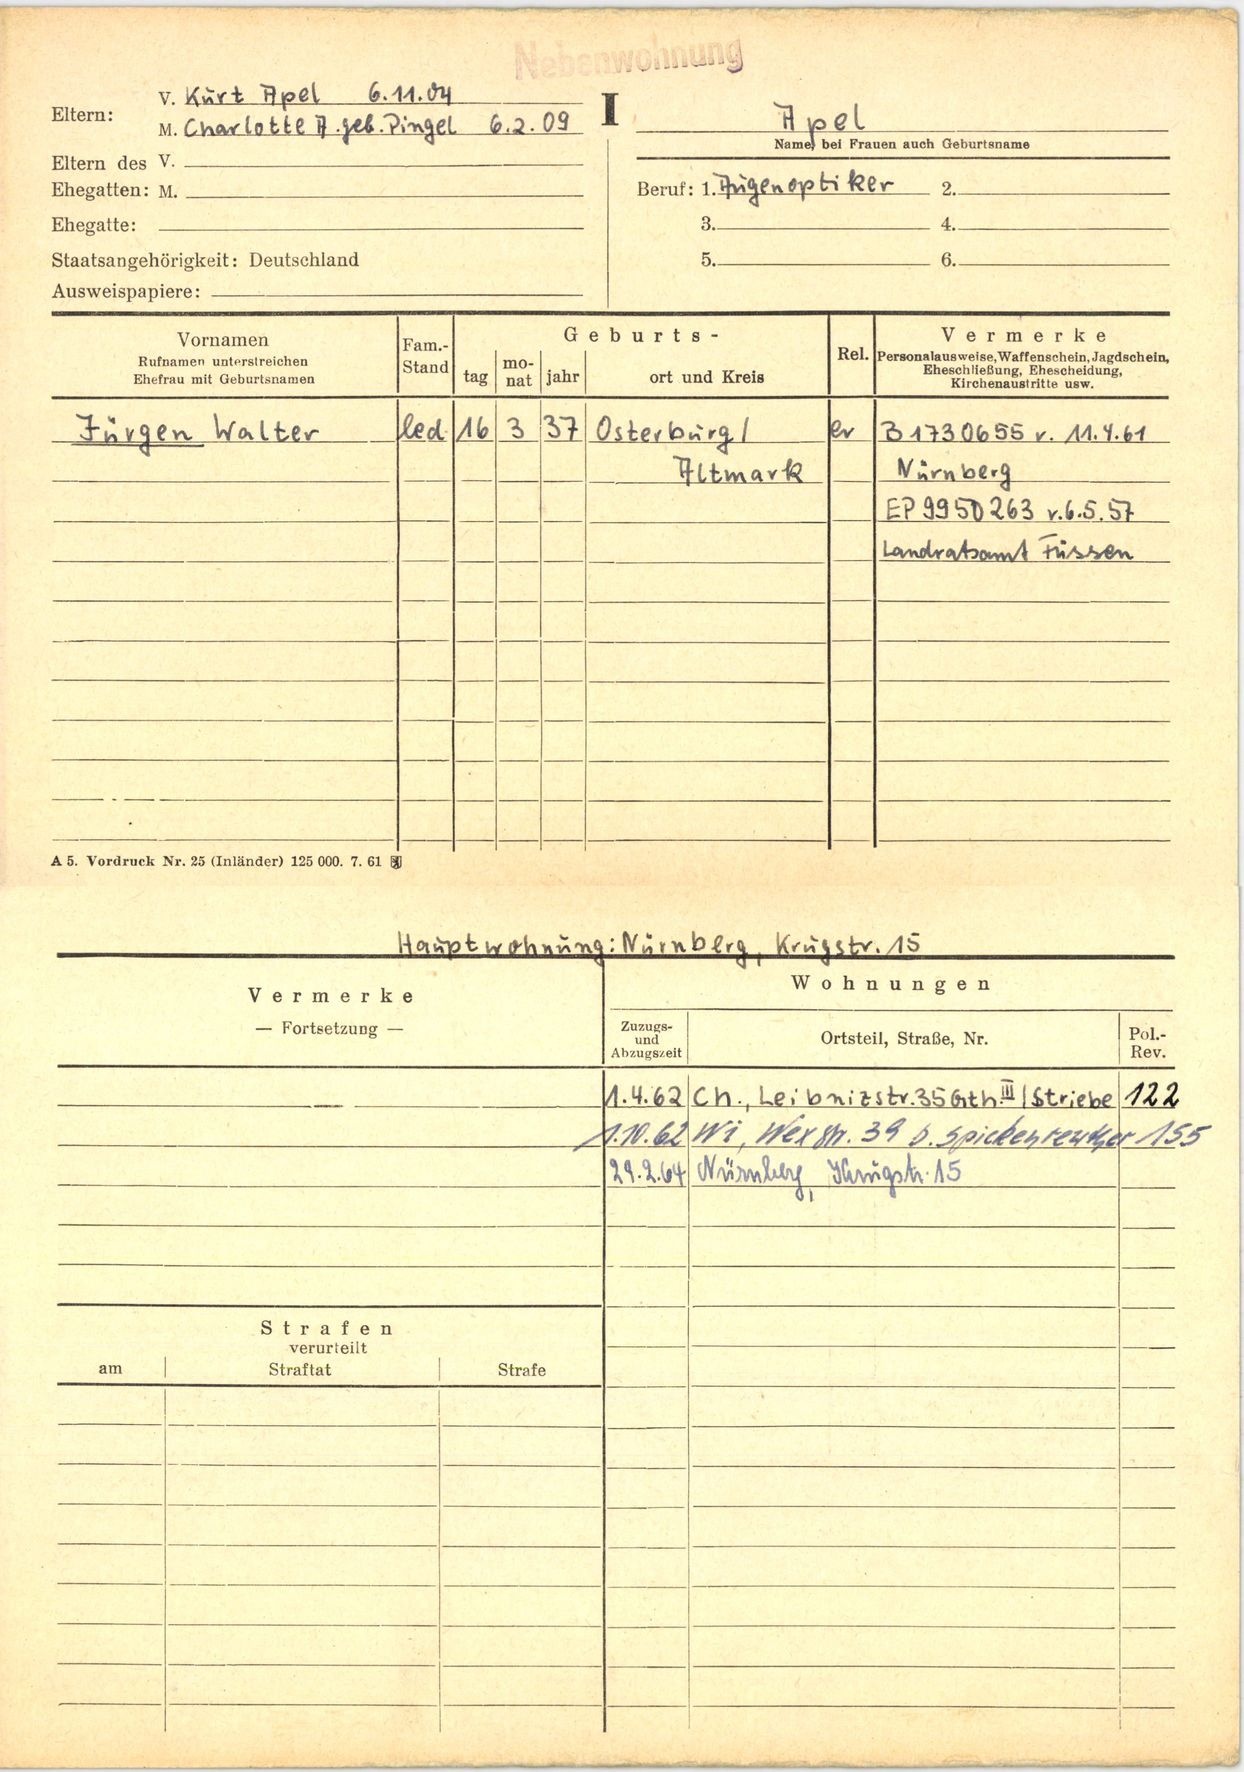
Apel